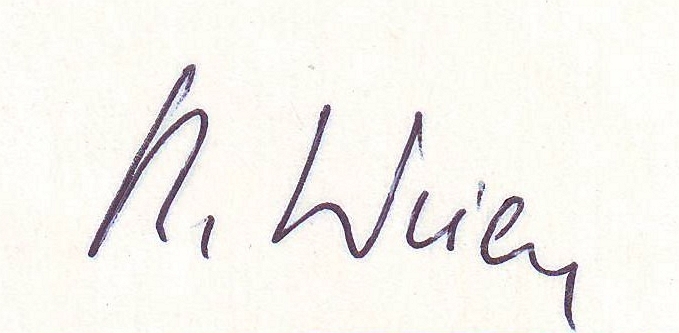
Signature of: rudolf weiler